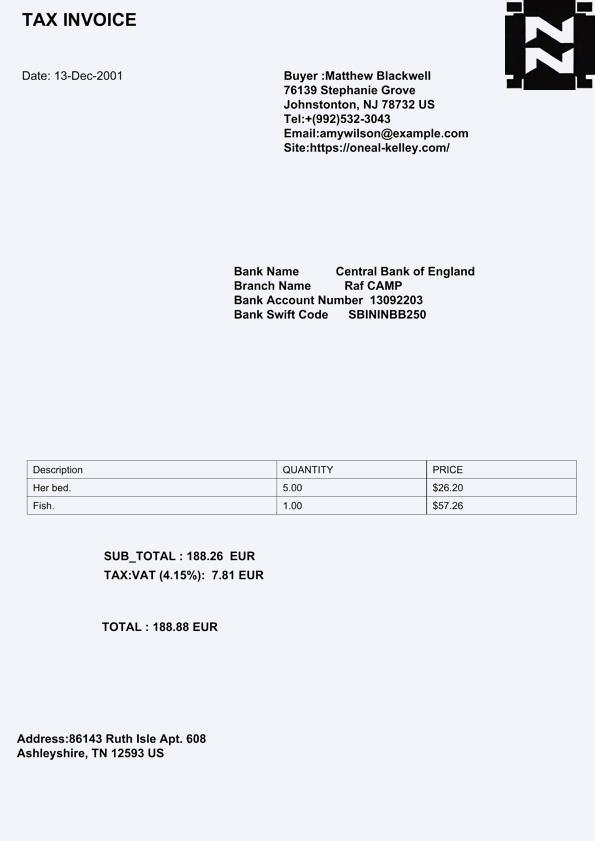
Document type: Invoice